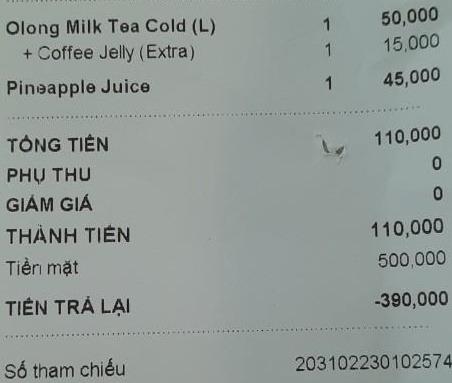
<table>
<tr>
<td>Olong Milk Tea Cold (L)</td>
<td>1</td>
<td>50,000</td>
</tr>
<tr>
<td>+ Coffee Jelly (Extra)</td>
<td>1</td>
<td>15,000</td>
</tr>
<tr>
<td>Pineapple Juice</td>
<td>1</td>
<td>45,000</td>
</tr>
</table>

TỔNG TIỀN 110,000
PHỤ THU 0
GIẢM GIÁ 0
THÀNH TIỀN 110,000
Tiền mặt 500,000
TIỀN TRẢ LẠI -390,000

Số tham chiếu 203102230102574